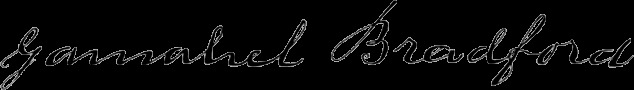
Signature of: gamaliel bradford